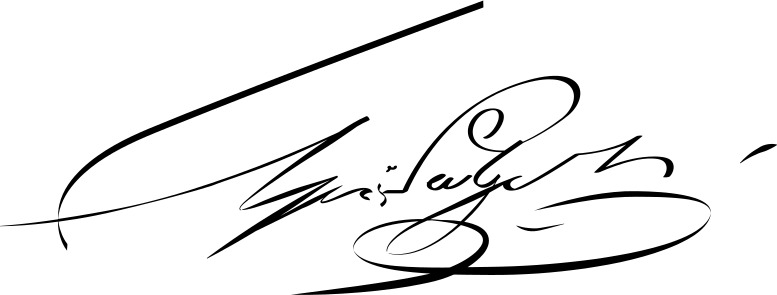
Signature of: alexander griboyedov